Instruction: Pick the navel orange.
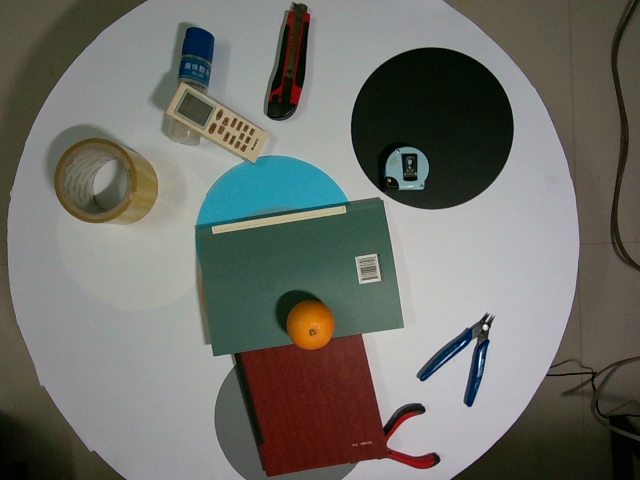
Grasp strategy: vertical